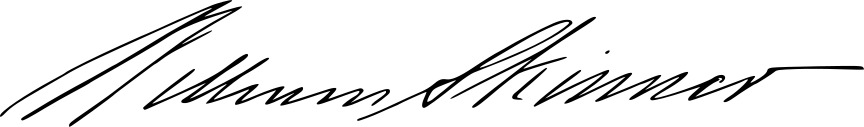
Signature of: william skinner